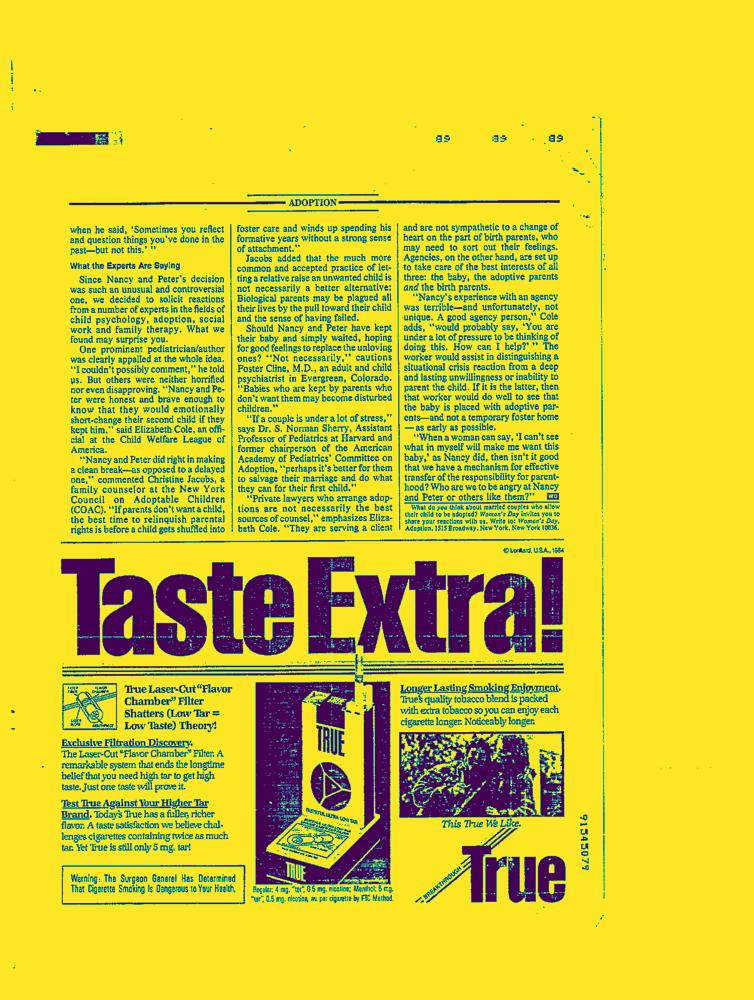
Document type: AD